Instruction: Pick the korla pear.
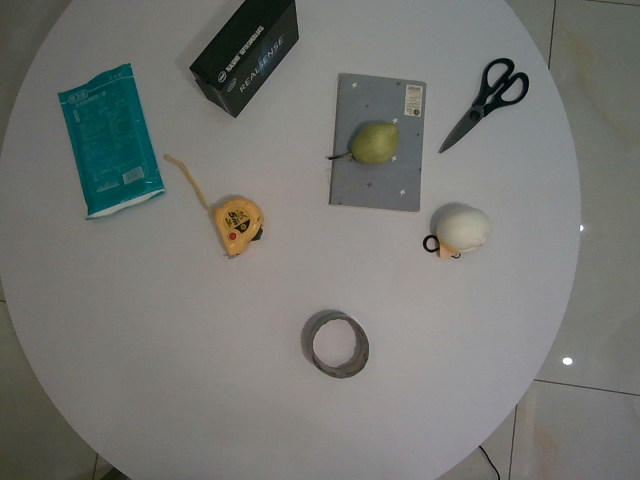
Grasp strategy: vertical